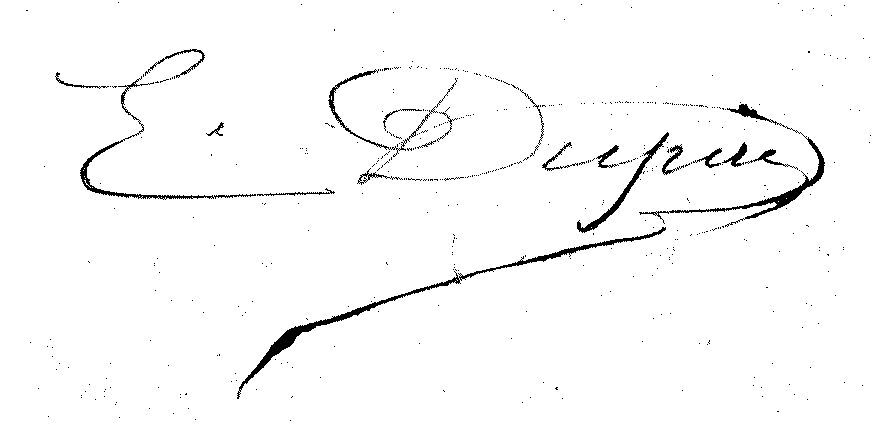
Signature of: achille édouard dupire